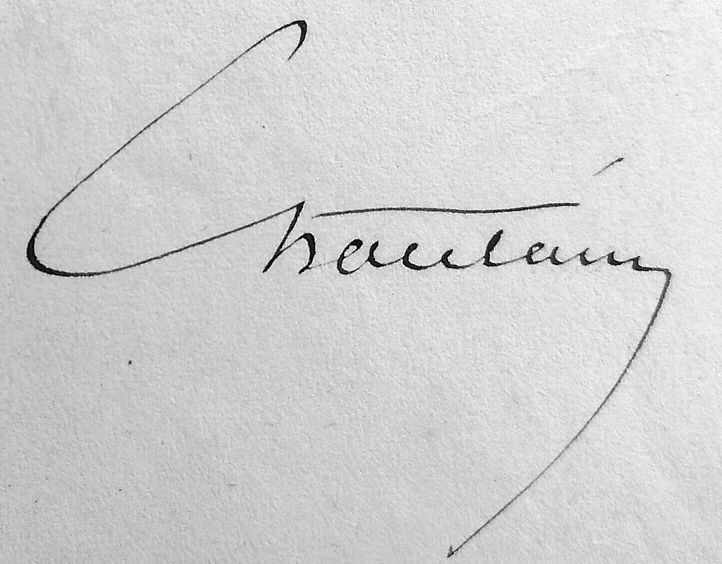
Signature of: charles françois chatelain